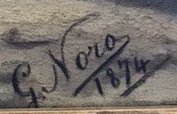
Signature of: jean baptiste noro